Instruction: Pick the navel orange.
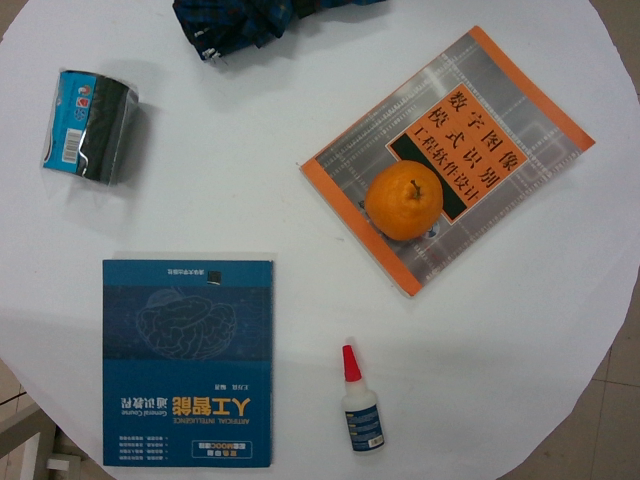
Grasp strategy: vertical